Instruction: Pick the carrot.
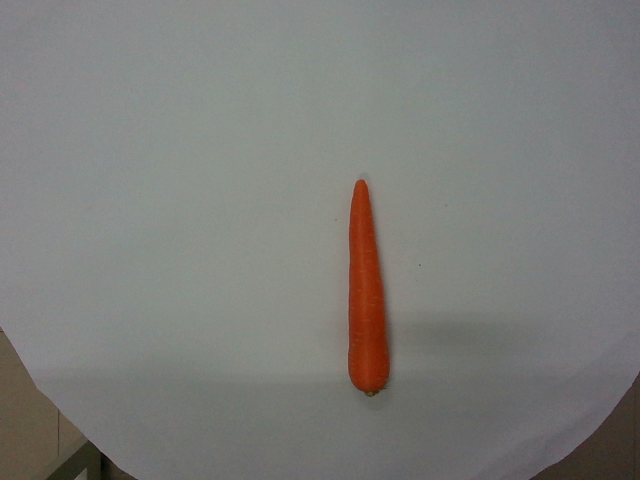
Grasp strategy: vertical